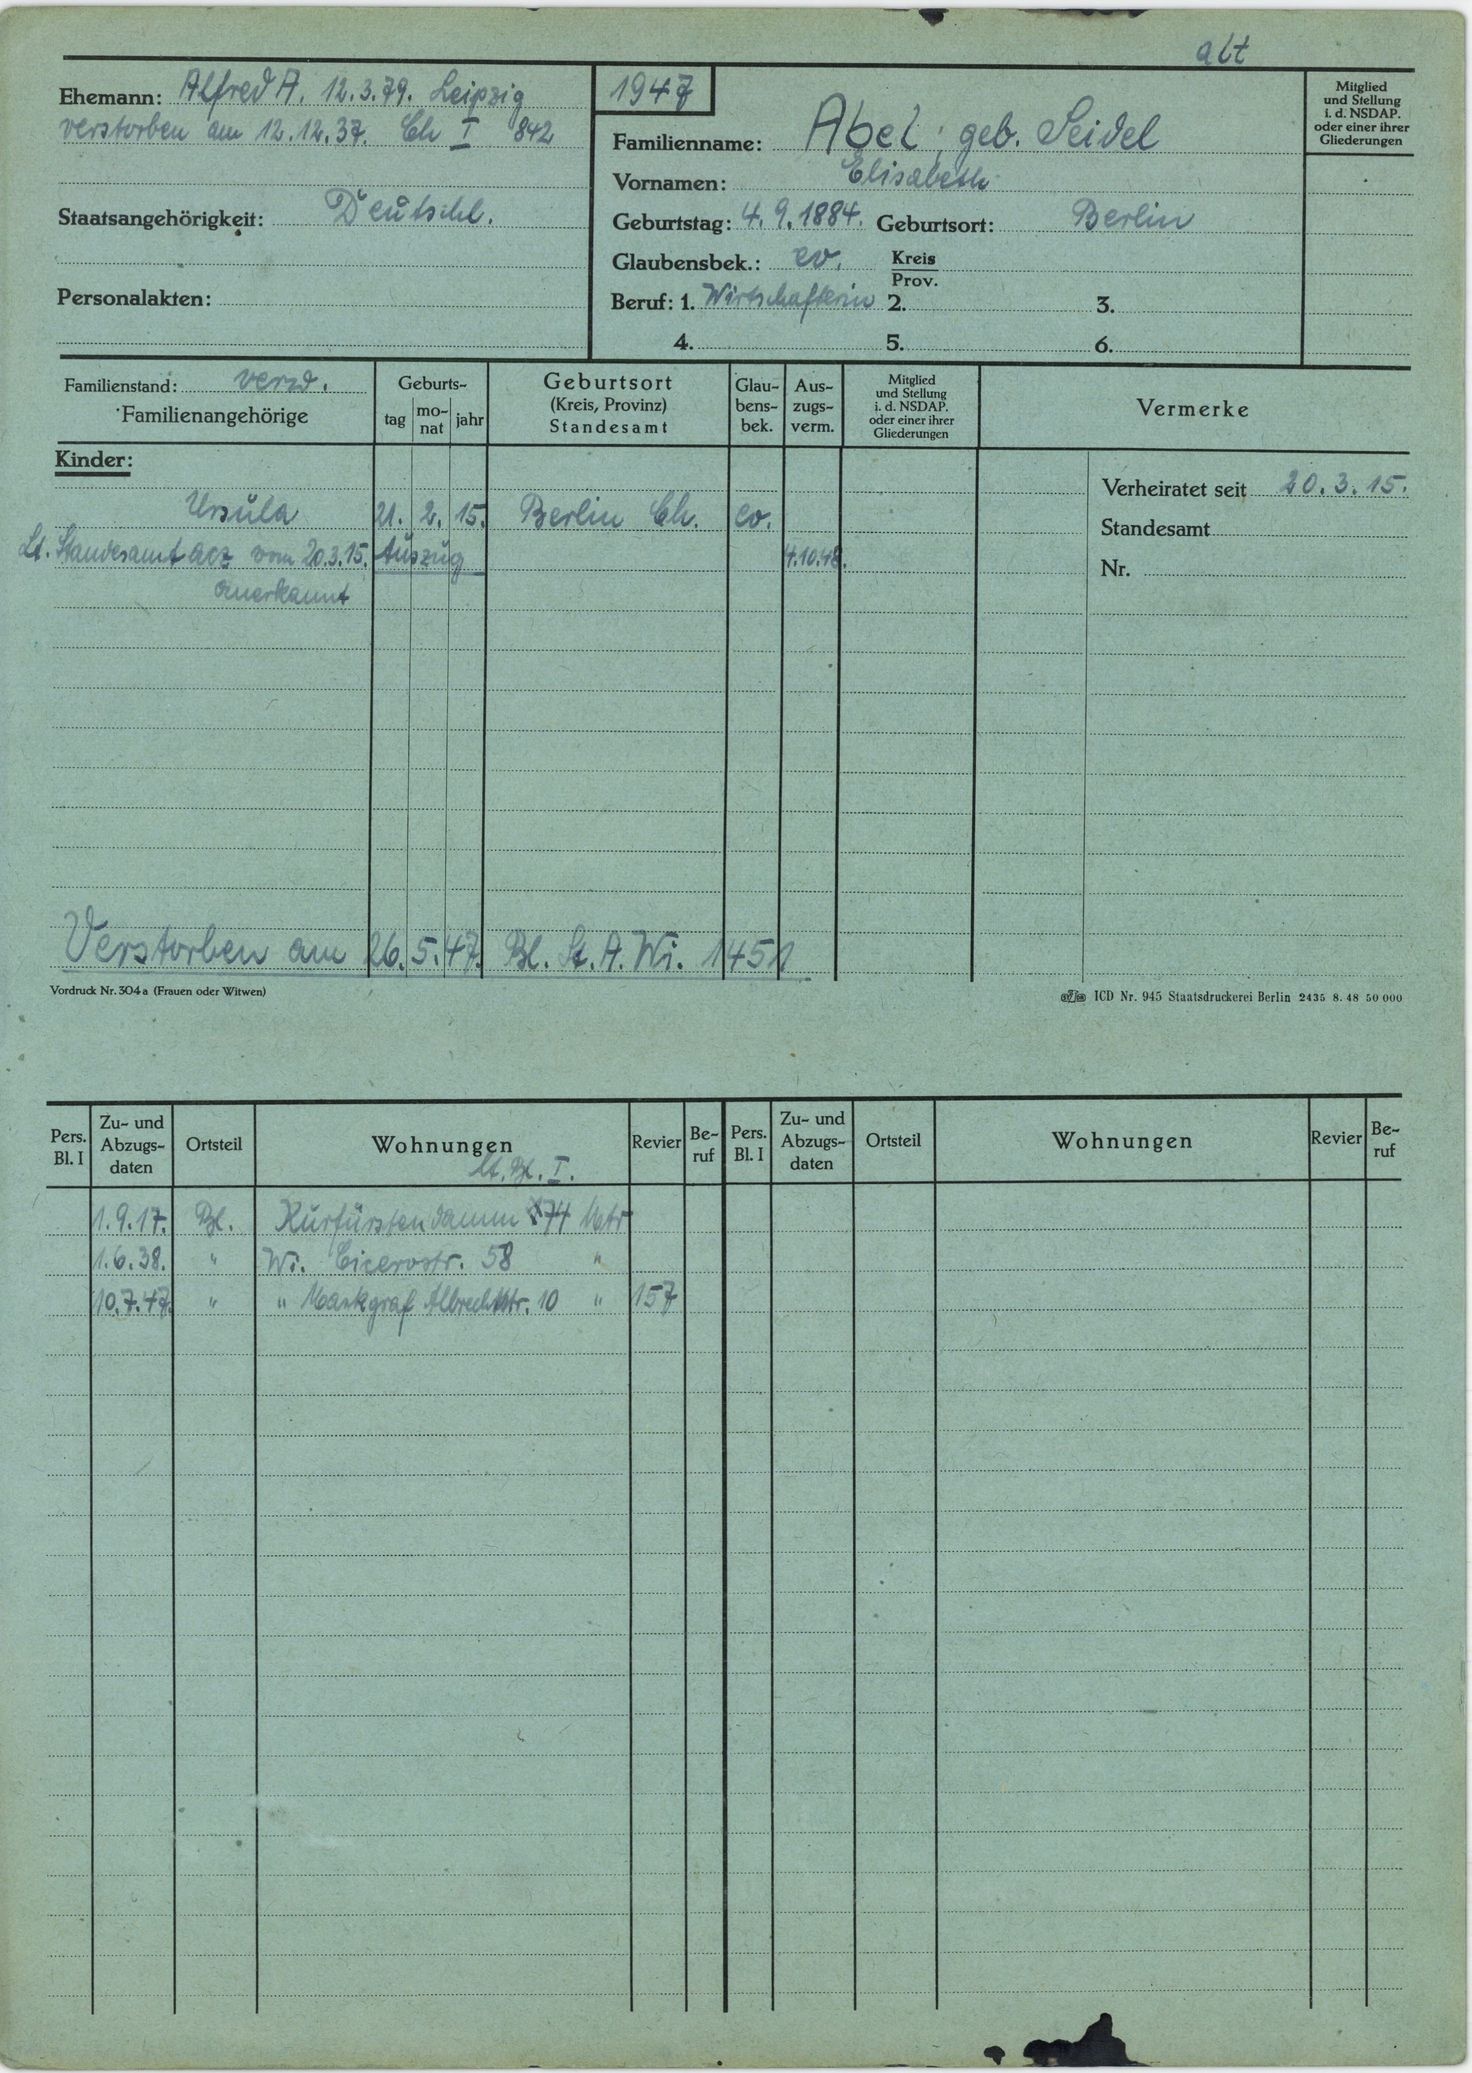
Abel, geb. Seidel